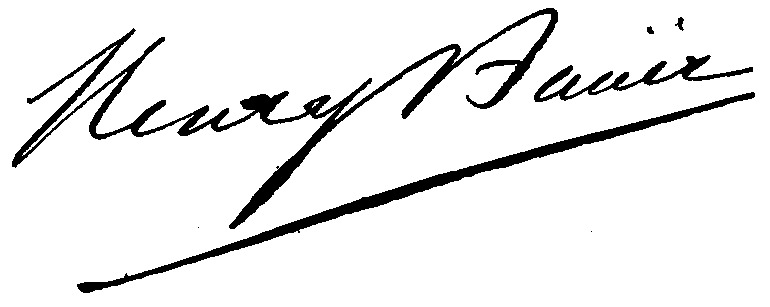
Signature of: henry bauër